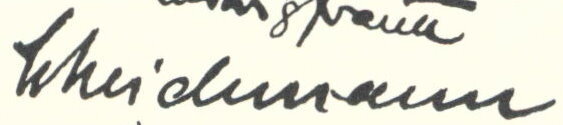
Signature of: philipp scheidemann